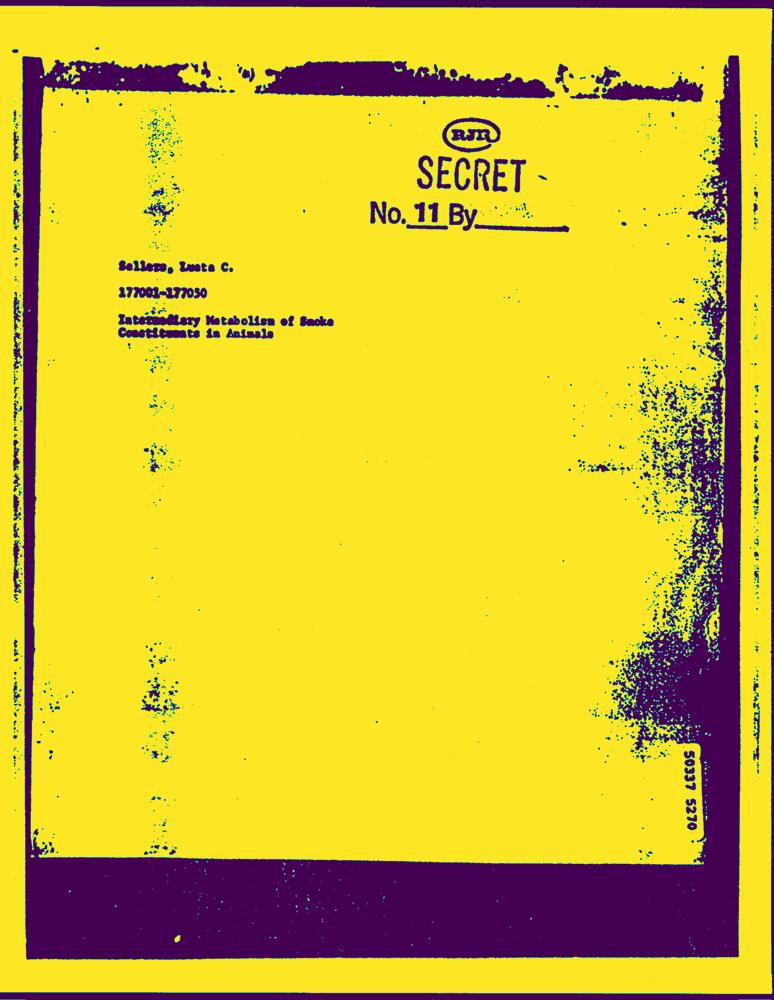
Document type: Hand-Written